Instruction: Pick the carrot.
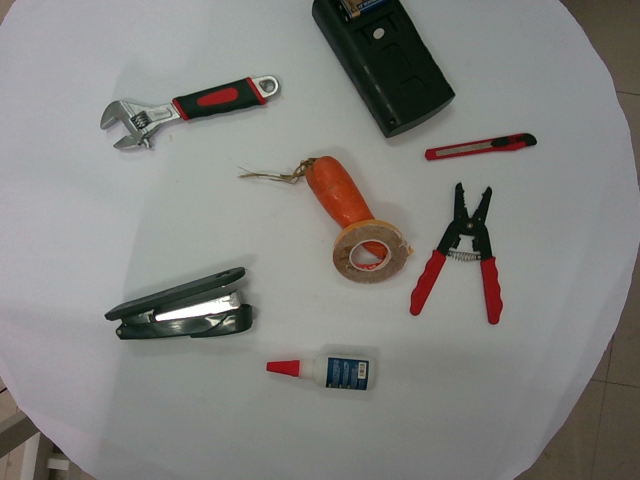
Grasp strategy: vertical